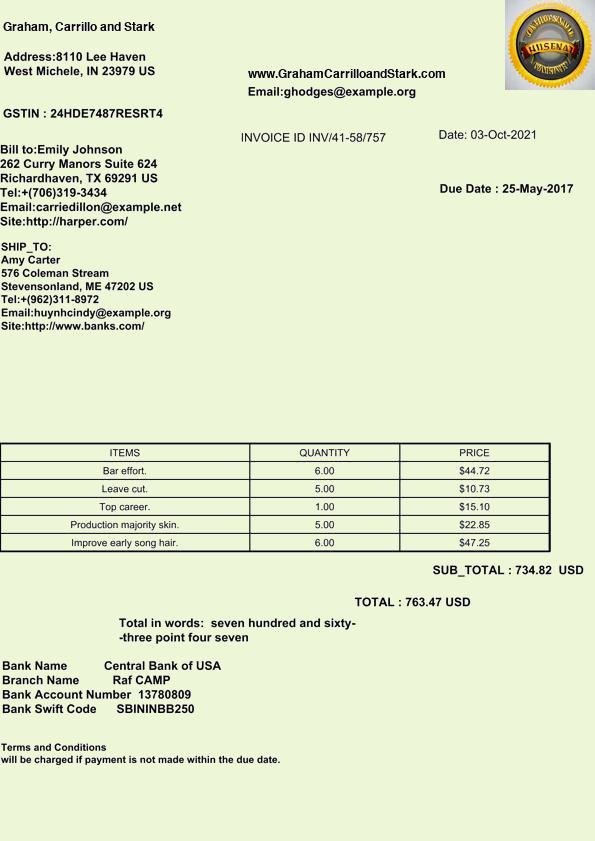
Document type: Invoice